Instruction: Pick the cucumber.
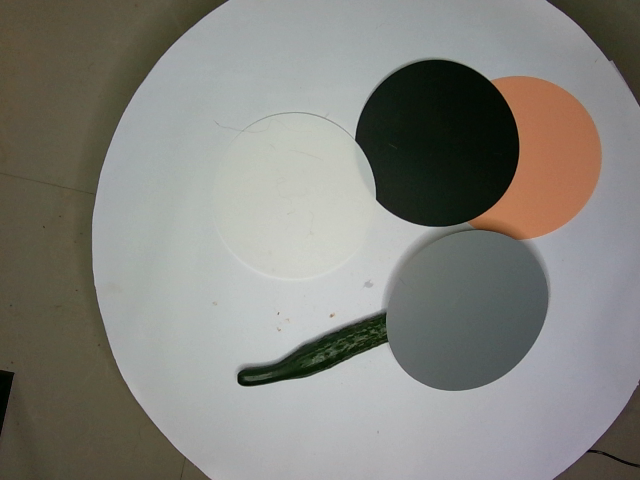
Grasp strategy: vertical